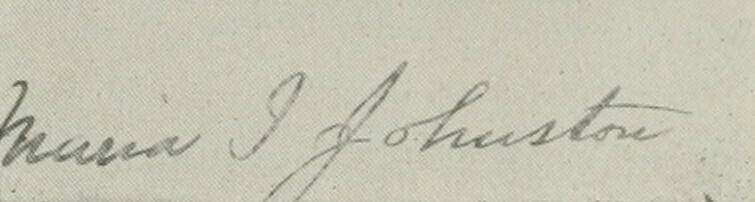
Signature of: maria i johnston